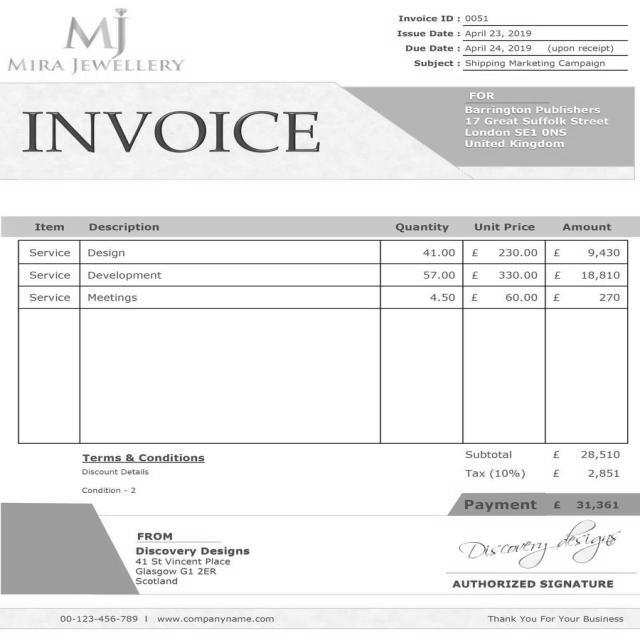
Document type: Invoice